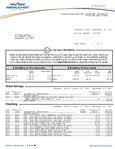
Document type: Invoice